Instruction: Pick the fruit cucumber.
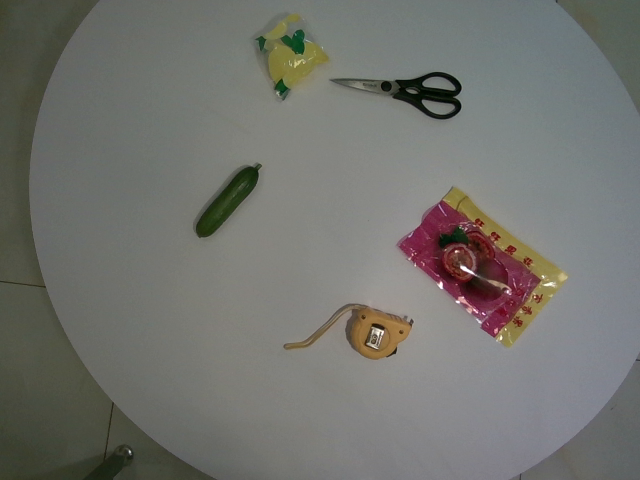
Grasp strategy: vertical